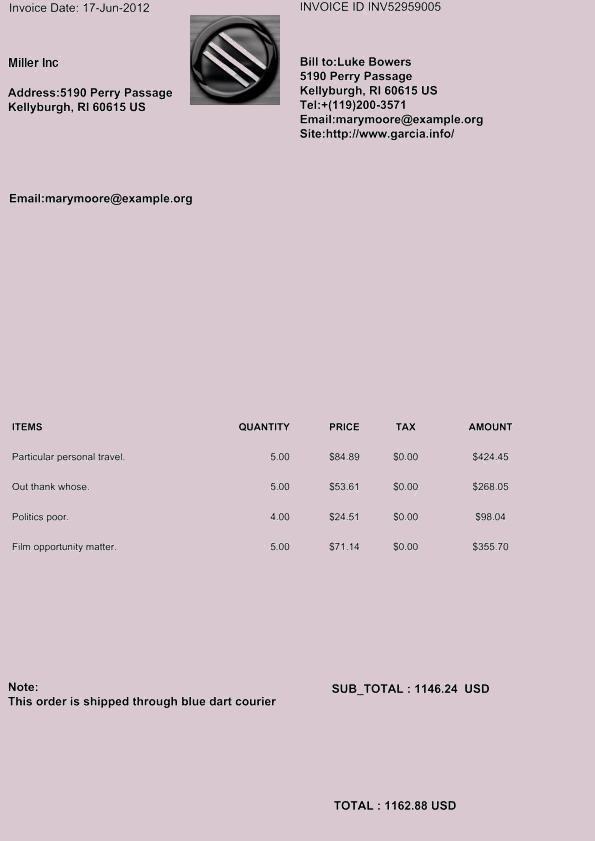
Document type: Invoice